Question: Can you provide the account number mentioned in the document?
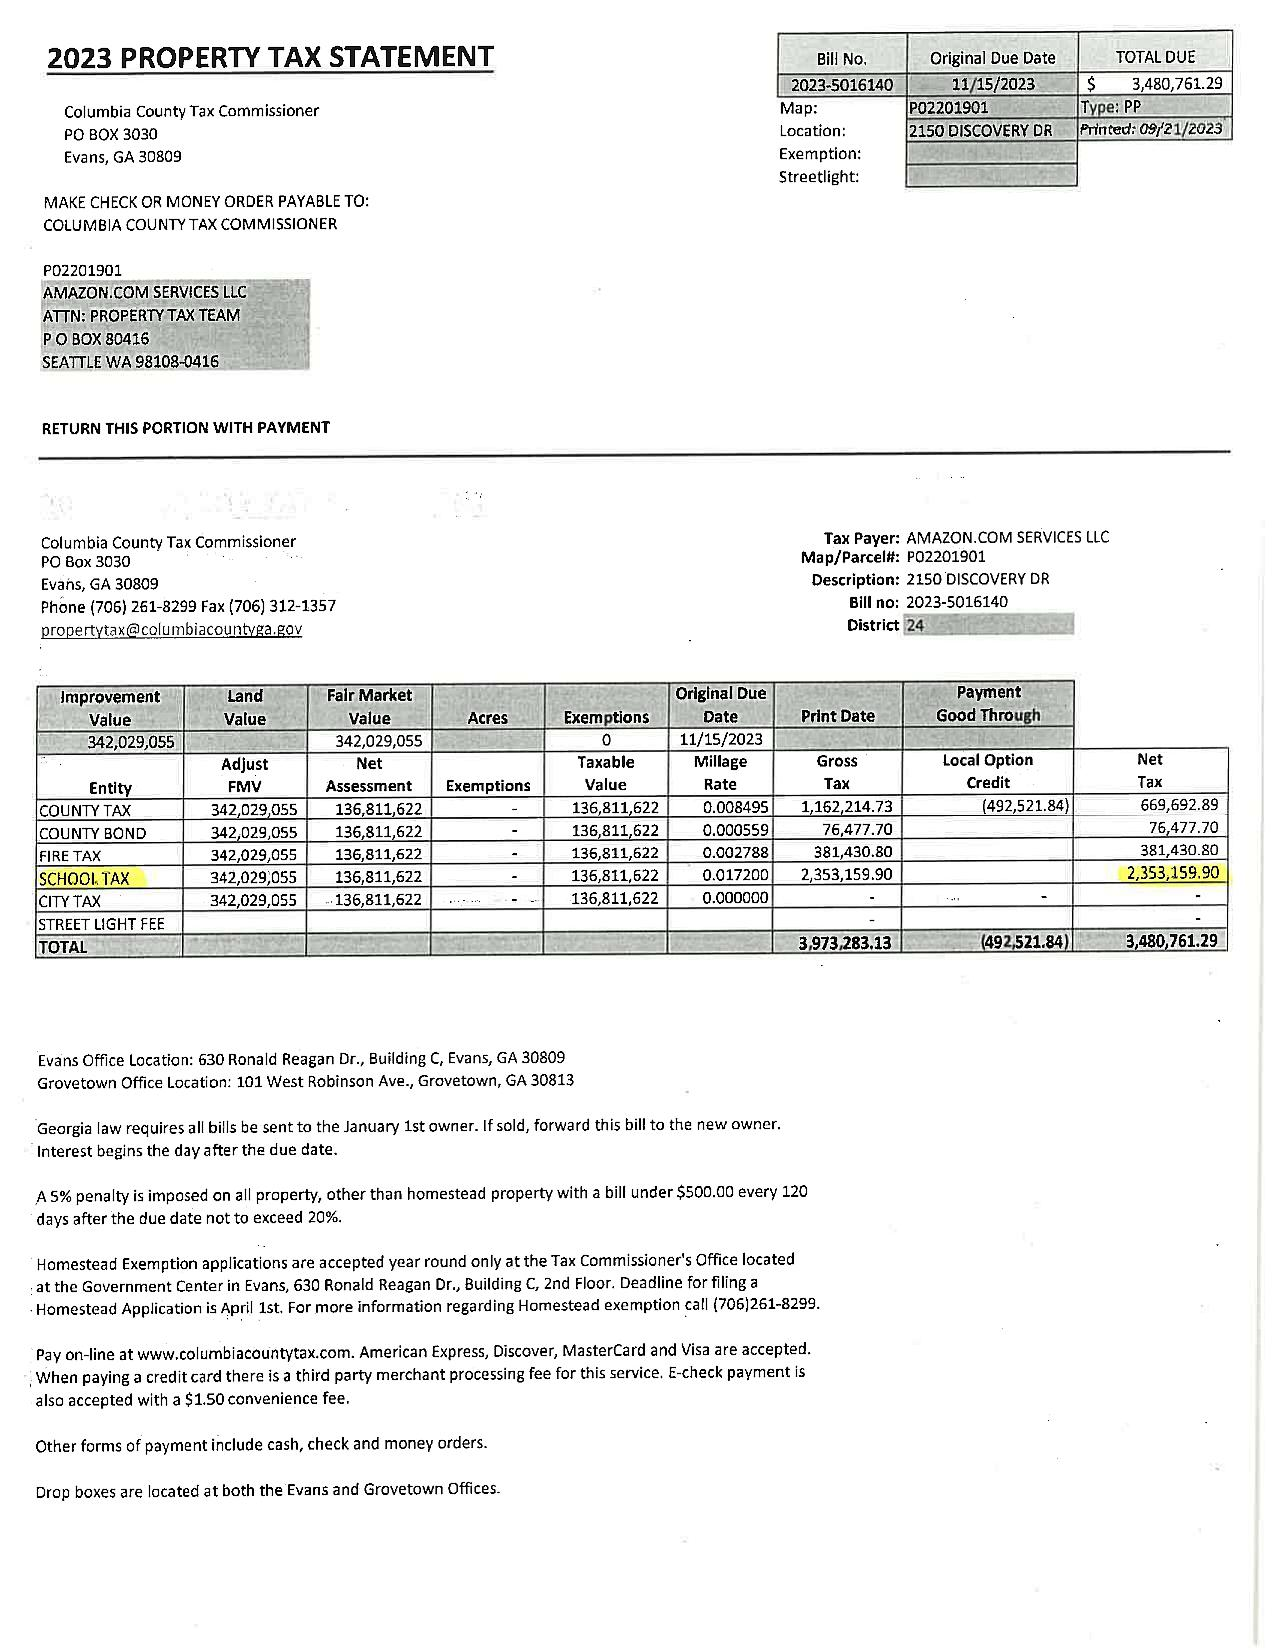
Answer: "P022015001"